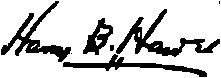
Signature of: harry b hawes